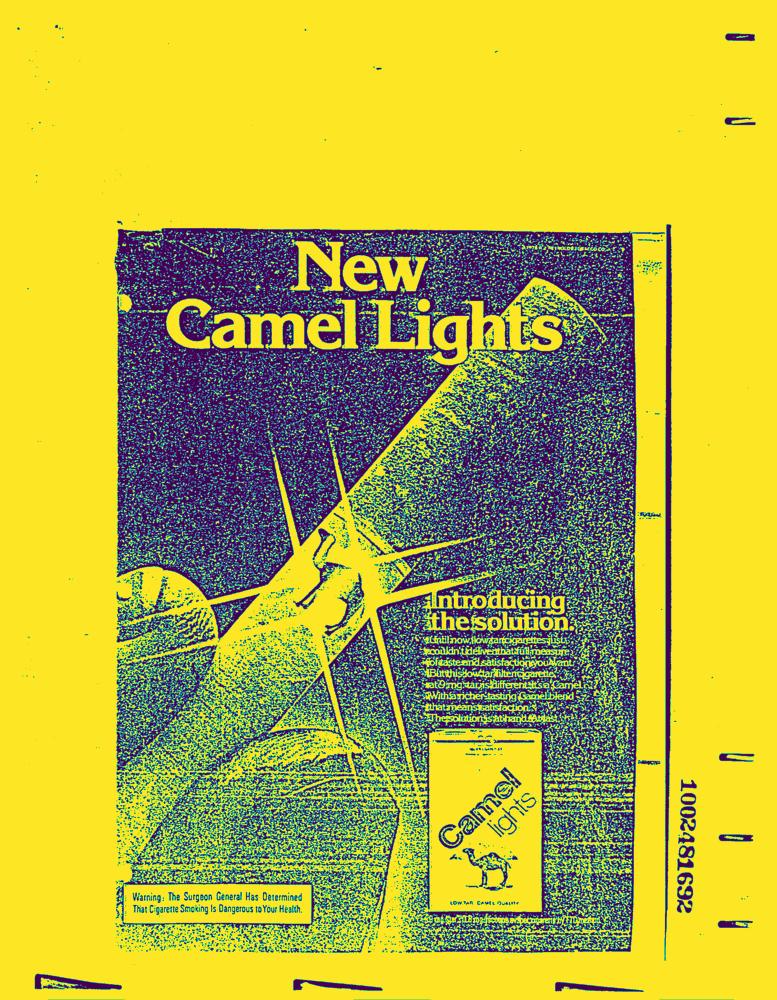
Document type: AD